Question: What appears to be the issue?
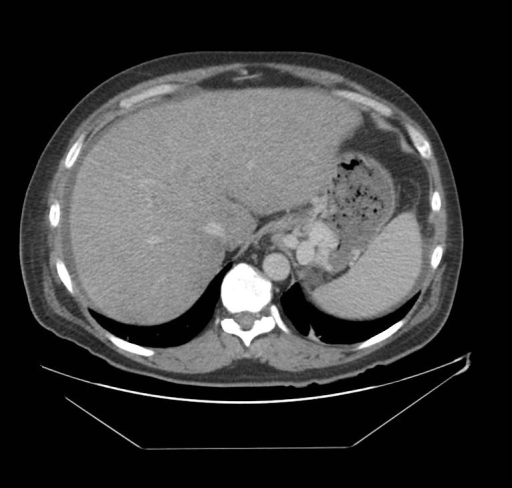
Answer: The findings suggest Ultrasound: Liver is echogenic with coarsened architecture and fatty infiltrate.  There is a small mass in the left lobe.
Triple phase contrast CT: Acites along the liver and pericolic gutter bilateral.  Liver appears diffusely fatty.  Evidence of portal hypertension such as cannulated umbilical artery, and esophageal varices.  A hypoattenuated mass in the left lobe along the gallbladder fossa, which measures 6.1 x 4.5 cm.  The region has decreased uptake, which is consistent with focal fat deposit.. Triple phase contrast CT: Acites along the liver and pericolic gutter bilateral.  Liver appears diffusely fatty.  Evidence of portal hypertension such as cannulated umbilical artery, and esophageal varices.  A hypoattenuated mass in the left lobe along the gallbladder fossa, which measures 6.1 x 4.5 cm.  The region has decreased uptake, which is consistent with focal fat deposit.. The patient might have a history of 49 y/o white male with a history of heavy EtOH use (3-4 hard dinks per day over past 35 years) complains of persistent bruising after two recent falls in which he did not lose consciousness.  Pt reports yellowing of his skin and eyes, and a bloated abdomen over past five days.  He has had several no bleeds in the past two days, and two black and tarry foul smelling stools.  No episodes of hemoptysis.